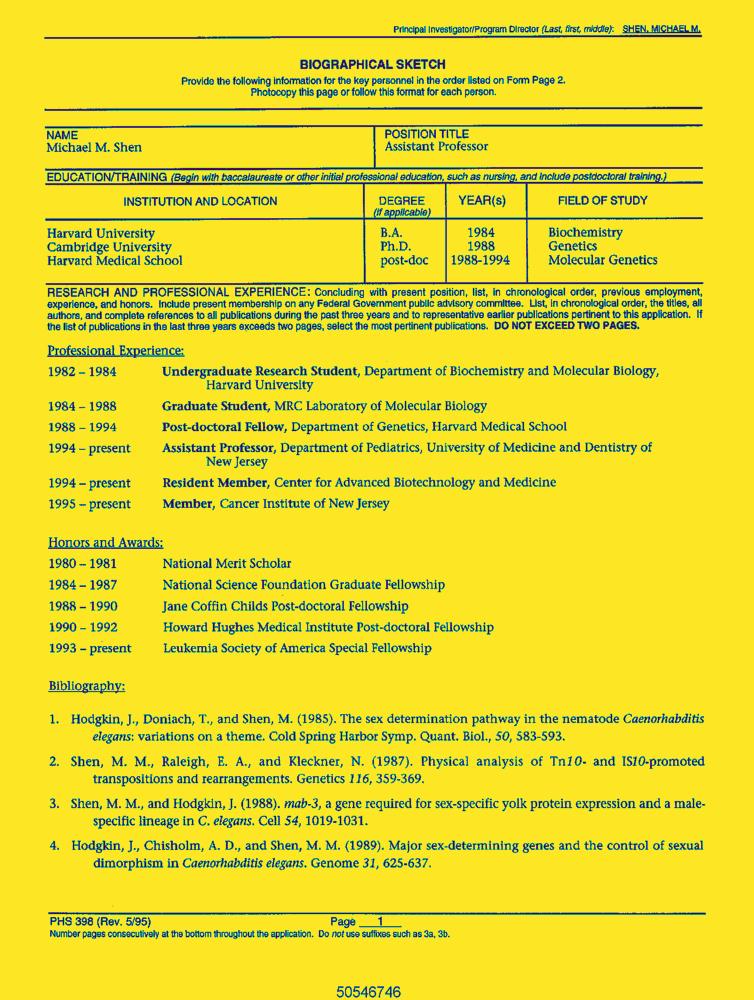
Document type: Resume-Doc